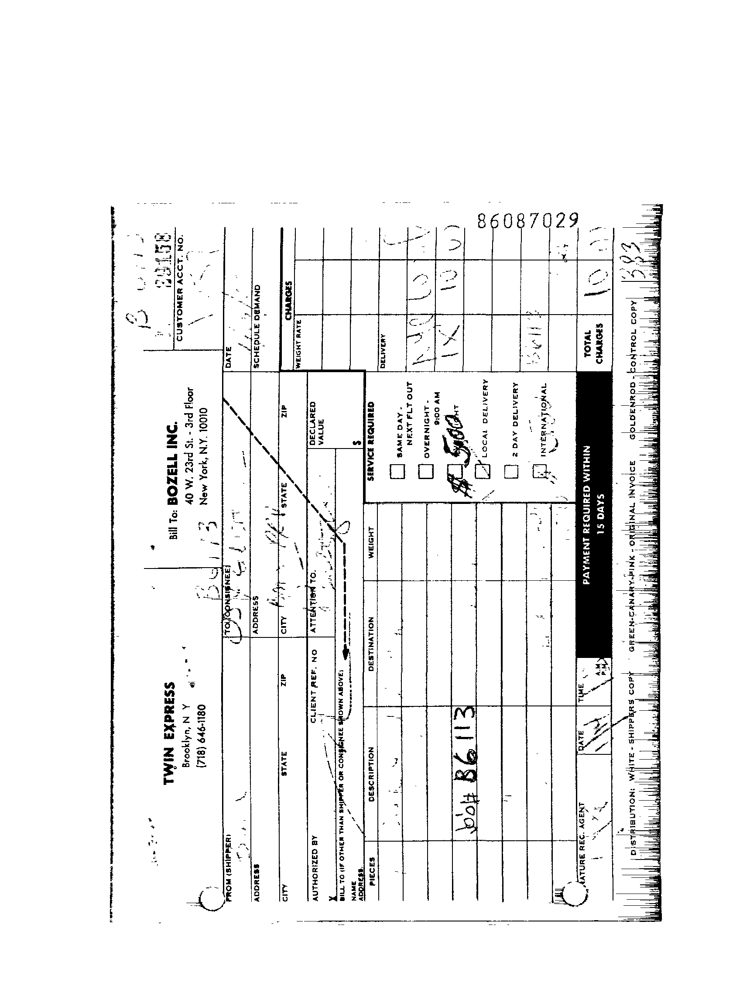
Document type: Invoice